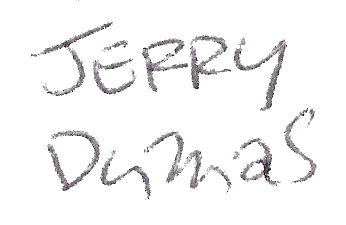
Signature of: jerry dumas